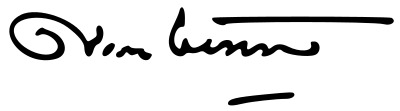
Signature of: direk jayanama